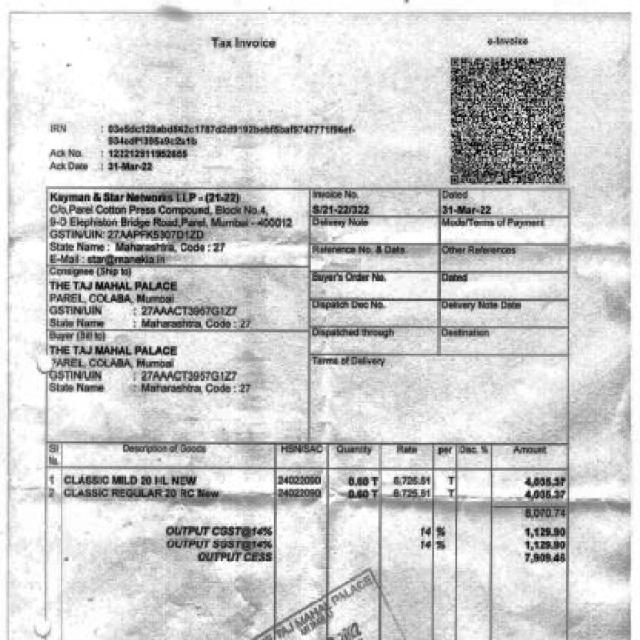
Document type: Invoice